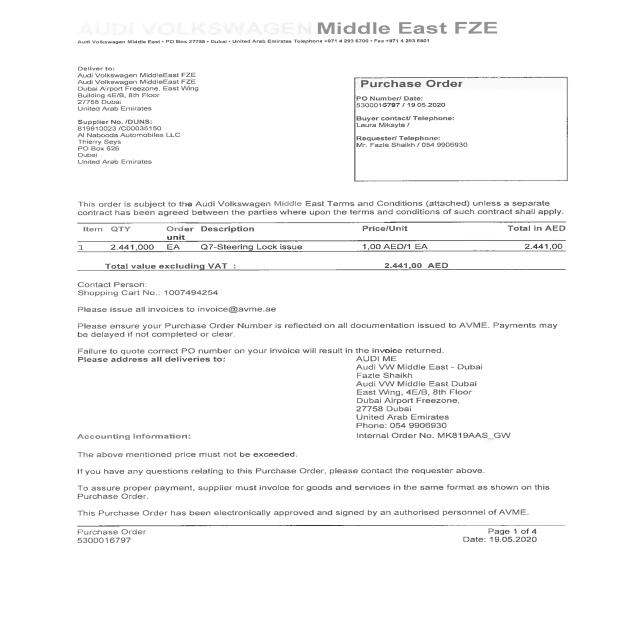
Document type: Invoice